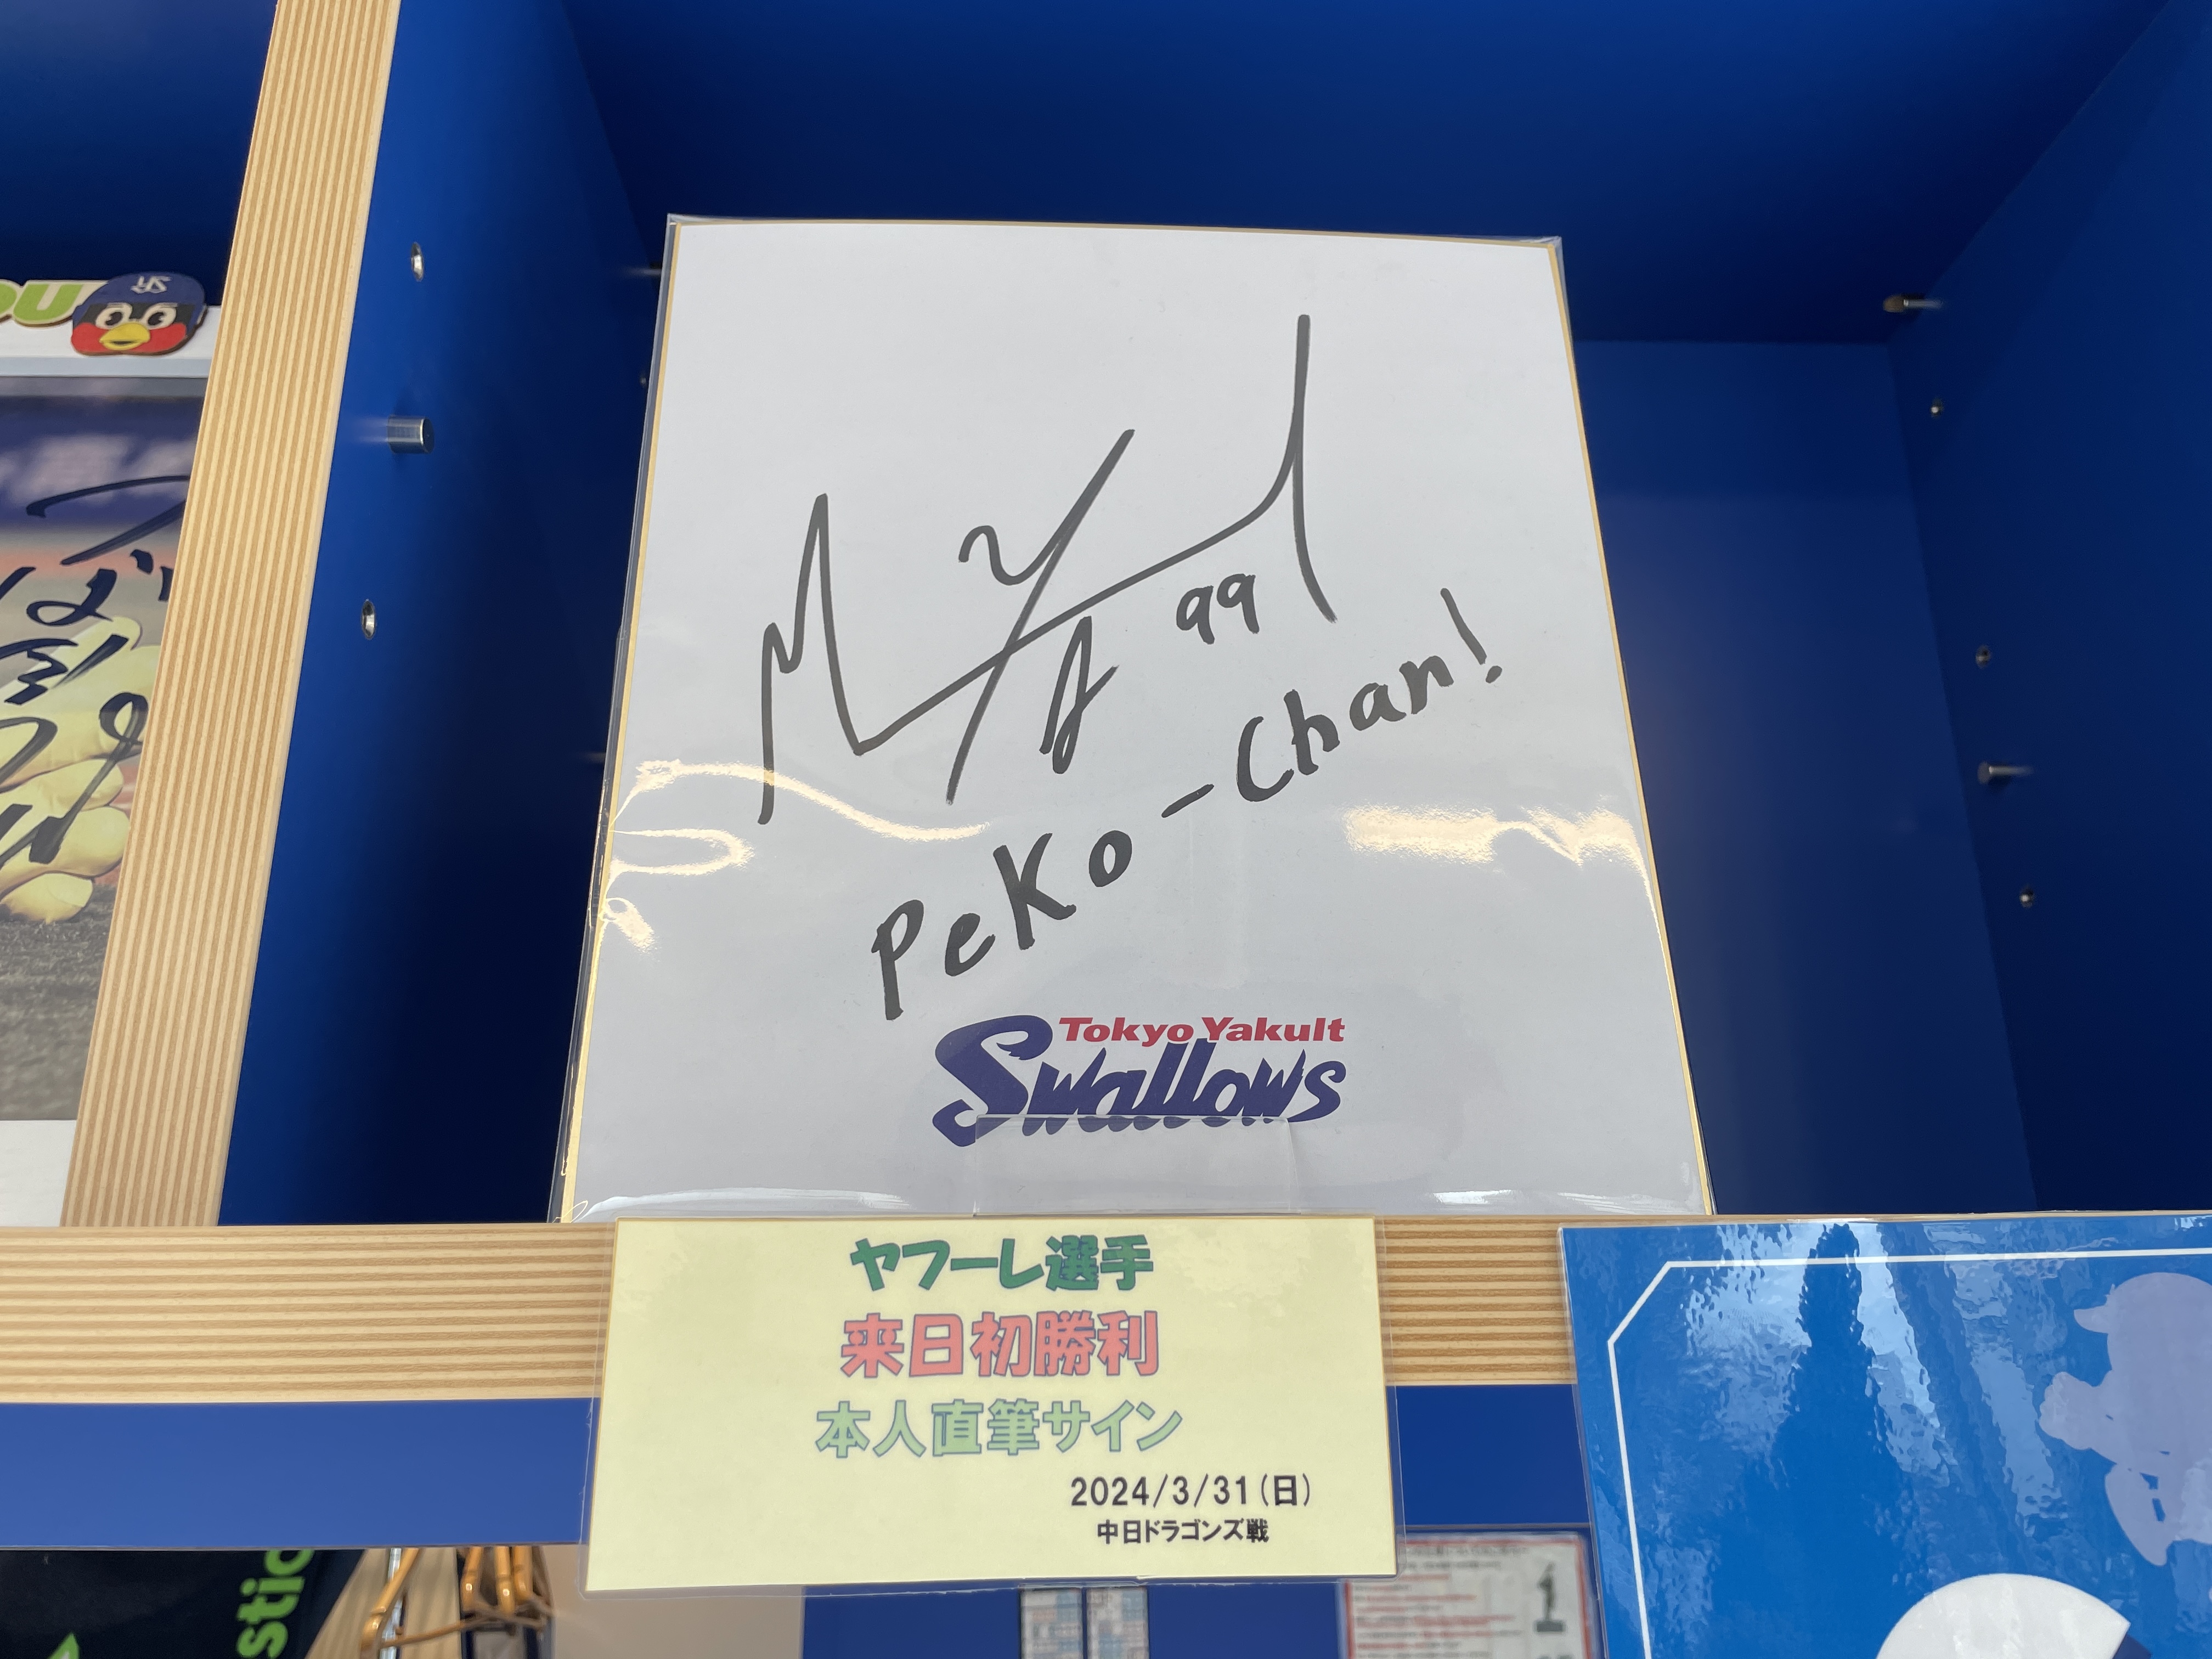
Signature of: miguel yajure